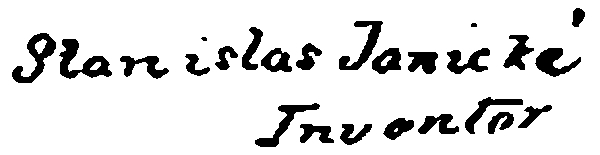
Signature of: stanisław janicki